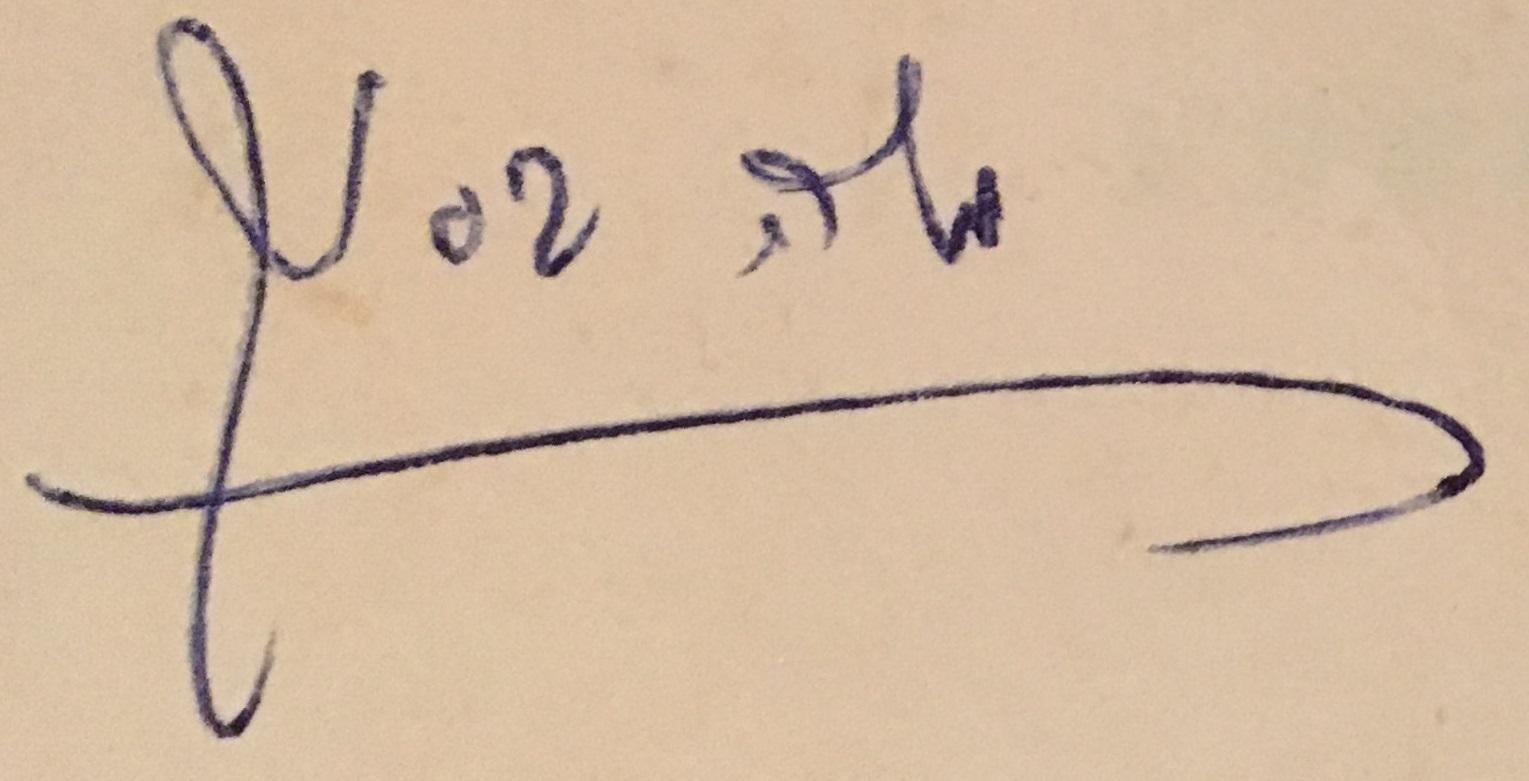
Signature of: moshe basok